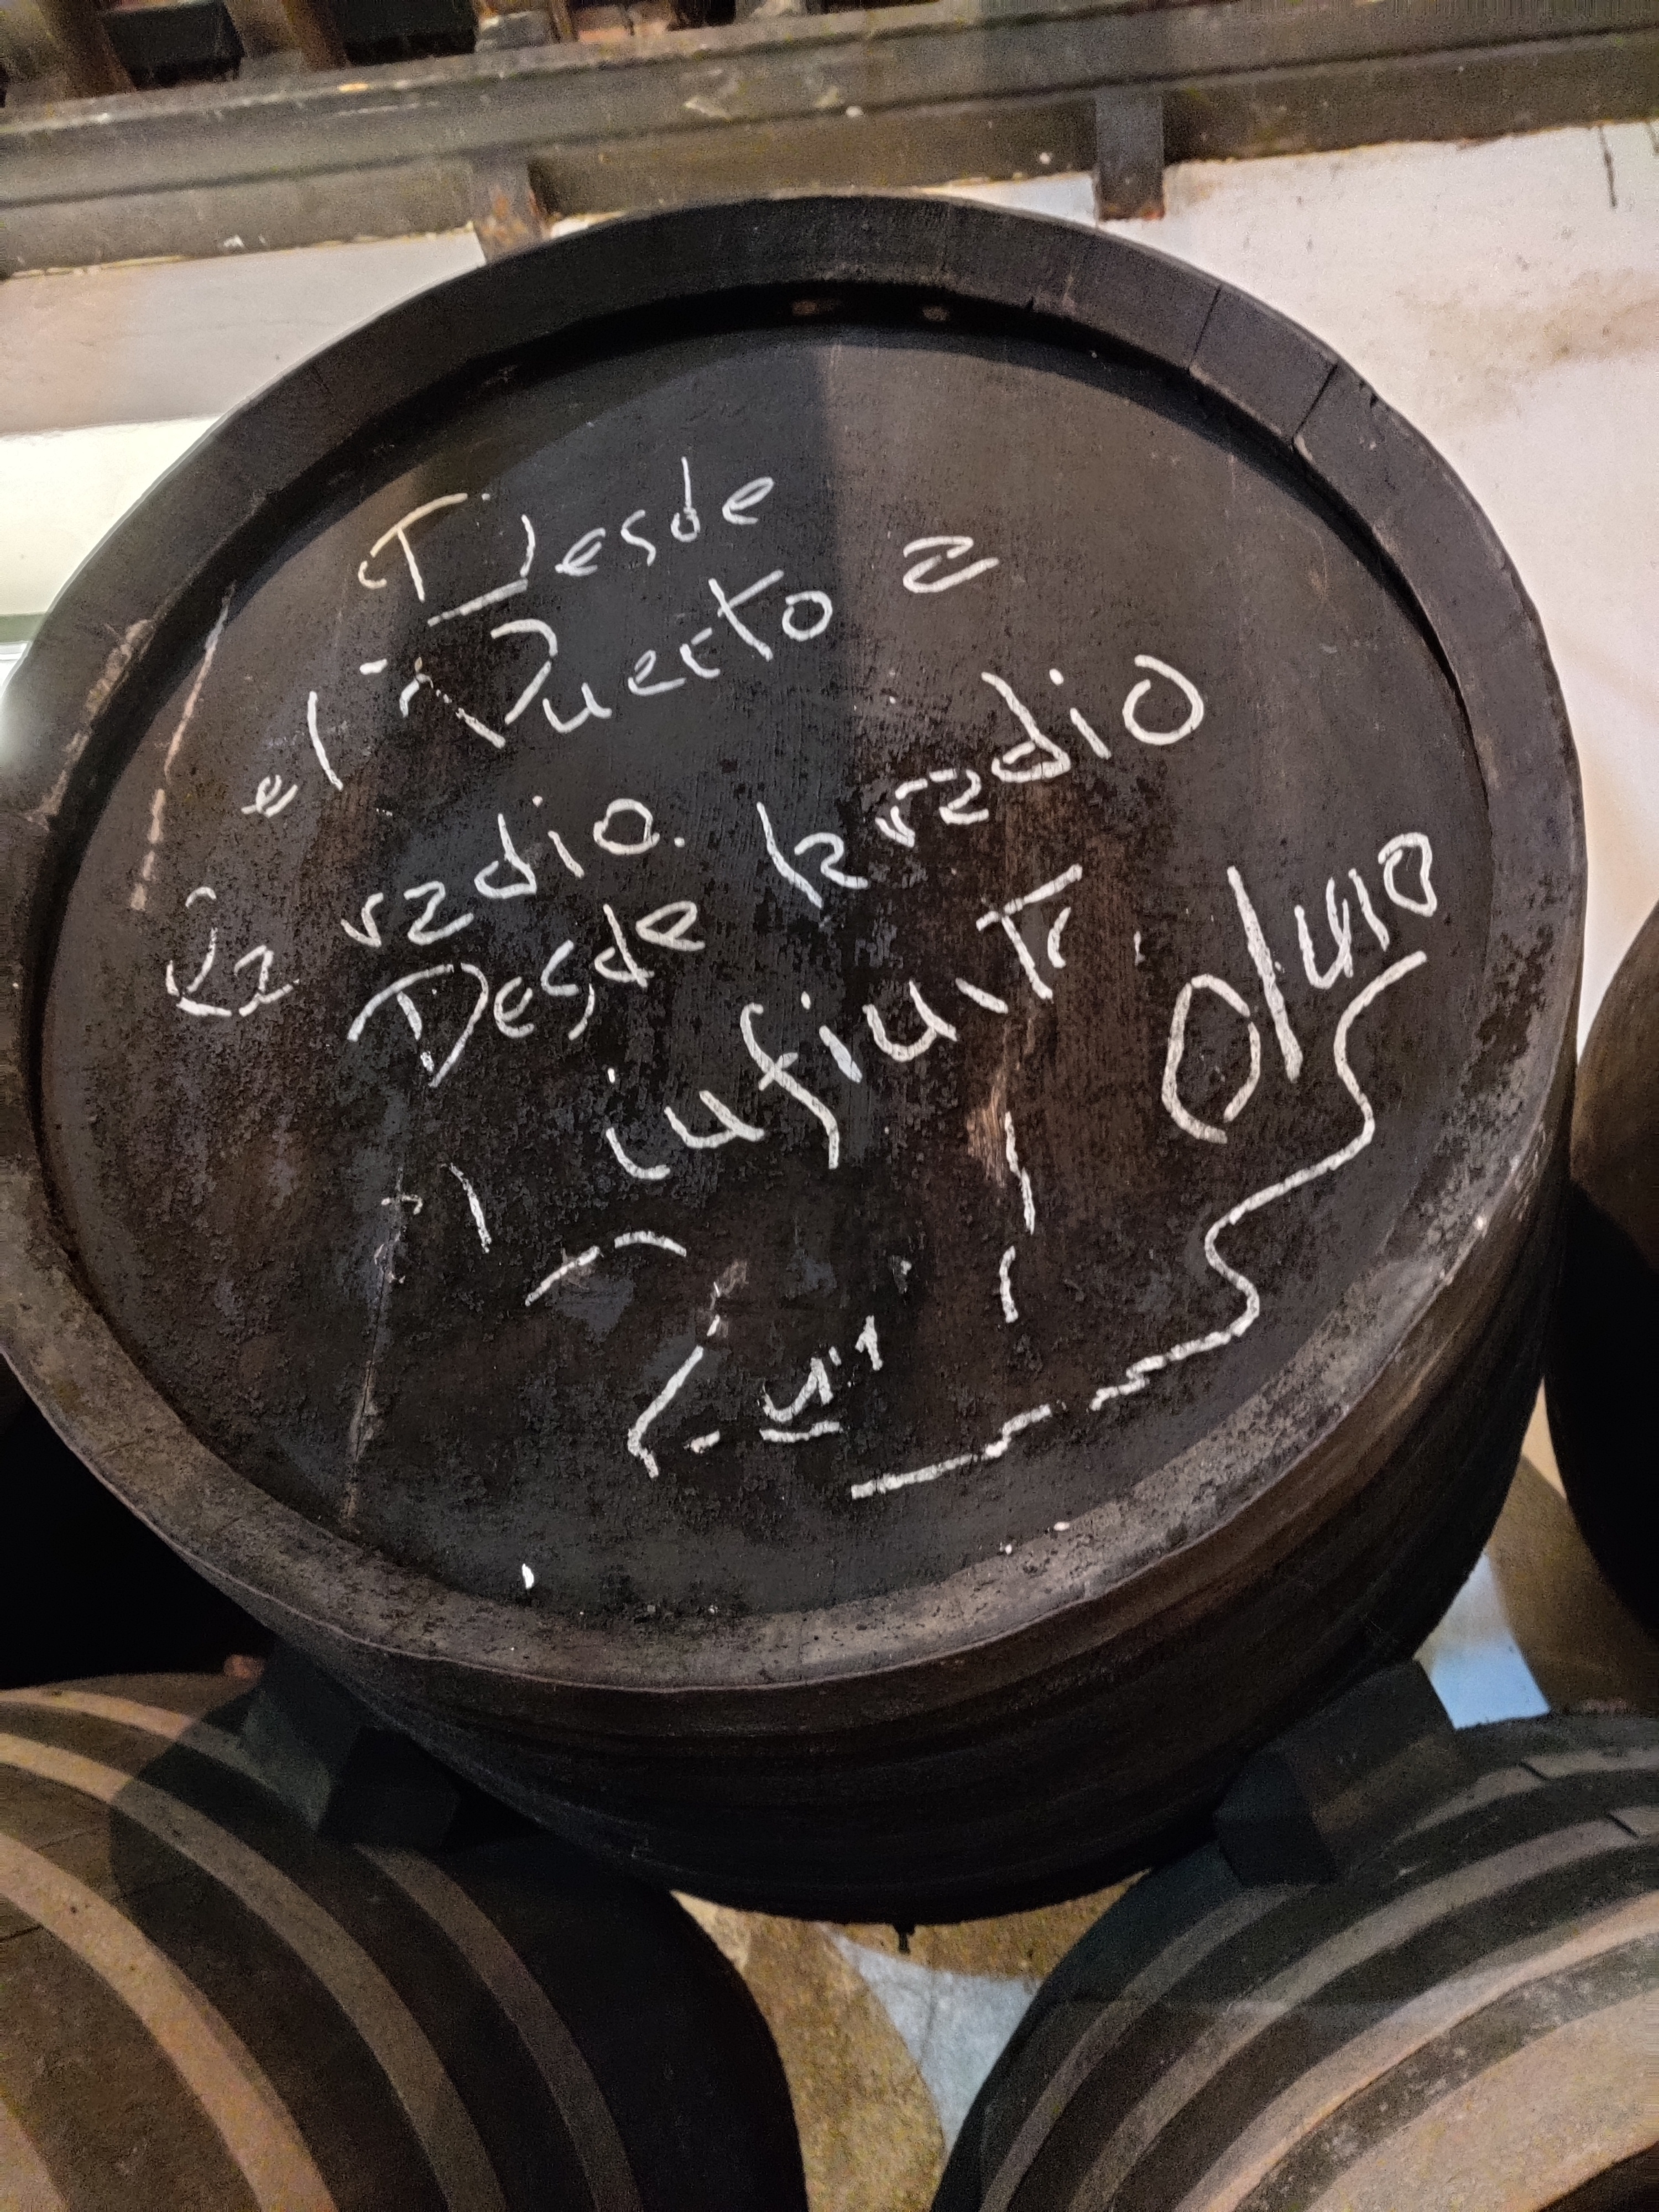
Signature of: luis del olmo